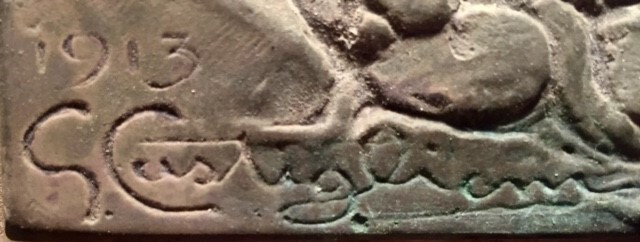
Signature of: giannino castiglioni